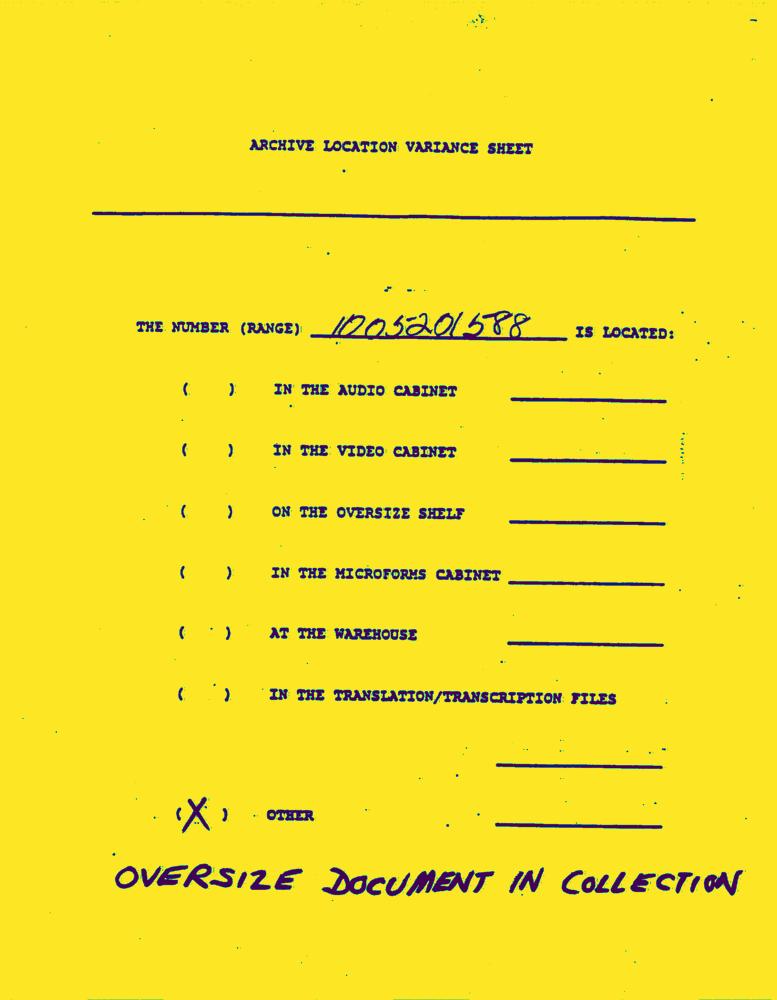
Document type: AD